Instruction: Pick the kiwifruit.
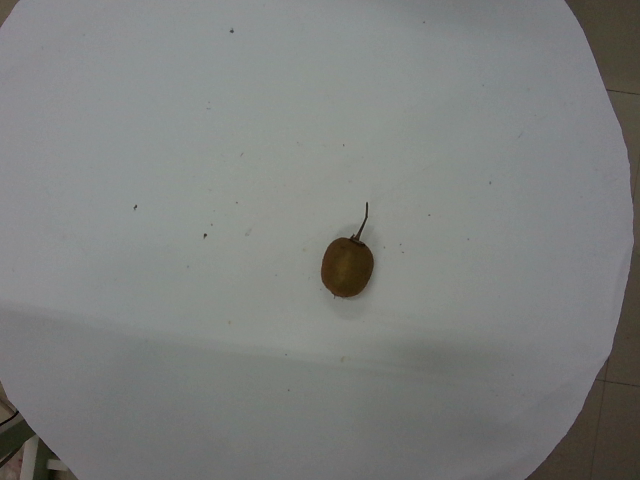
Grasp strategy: vertical